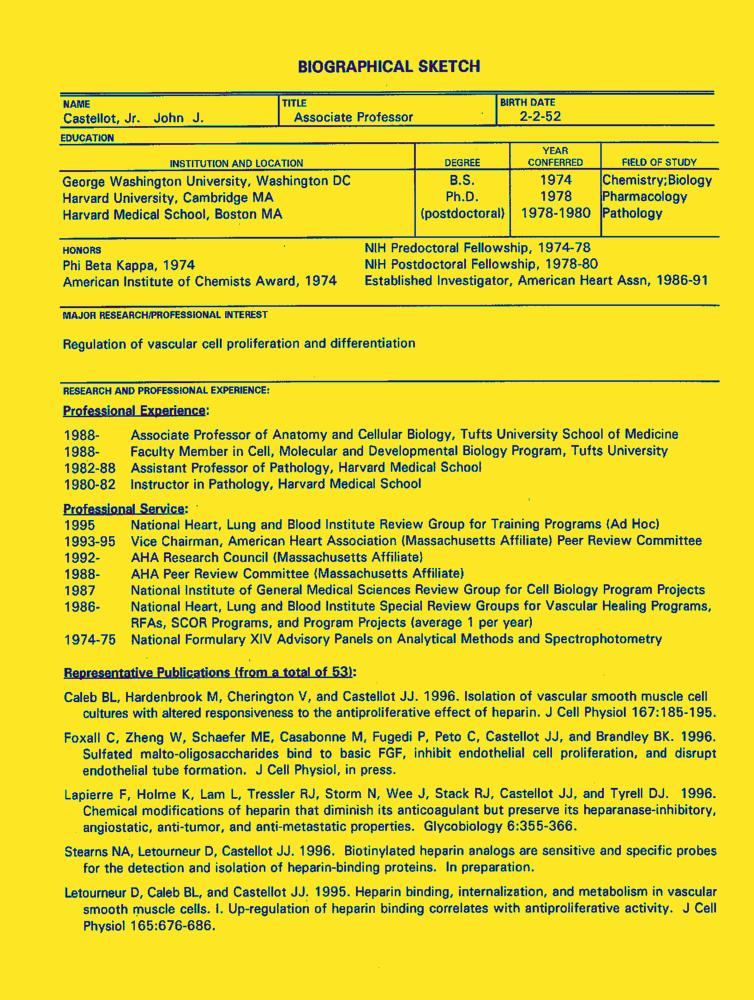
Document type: Resume-Doc